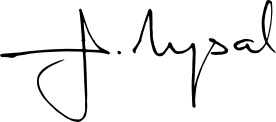
Signature of: gültekin uysal